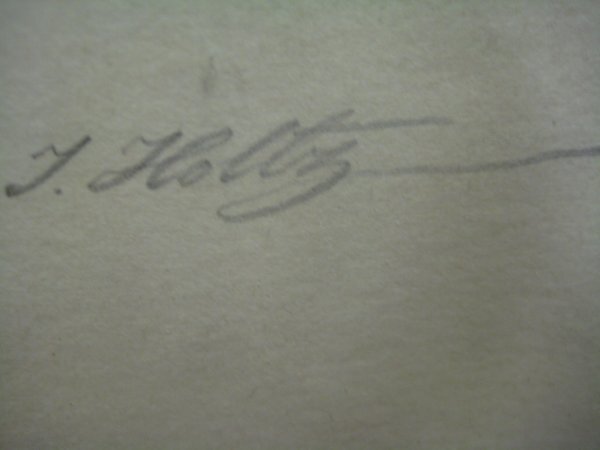
Signature of: itshak holtz